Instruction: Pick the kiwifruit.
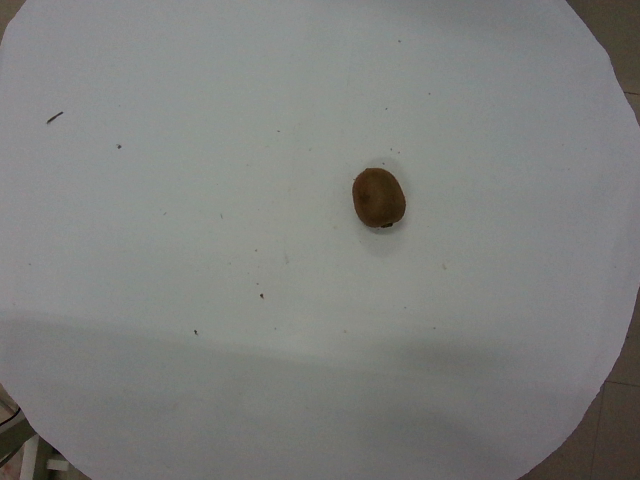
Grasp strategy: vertical